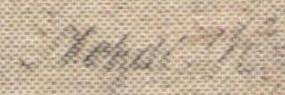
Signature of: mehdi huseynzade